Question: In what way does the history help explain the case?
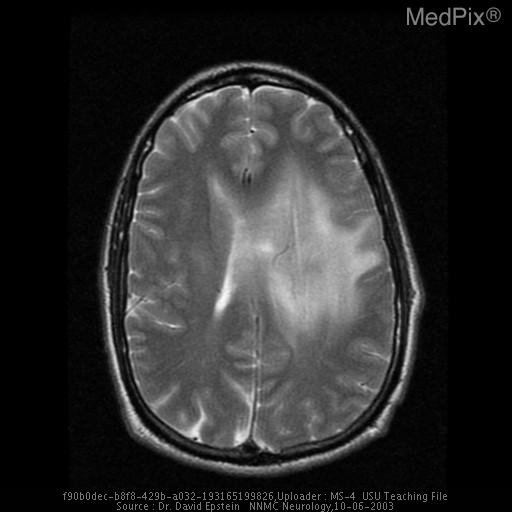
Answer: The patient's history of This patient presented with 3 weeks of progressive weakness in right upper and lower extremities. is key in understanding the case.